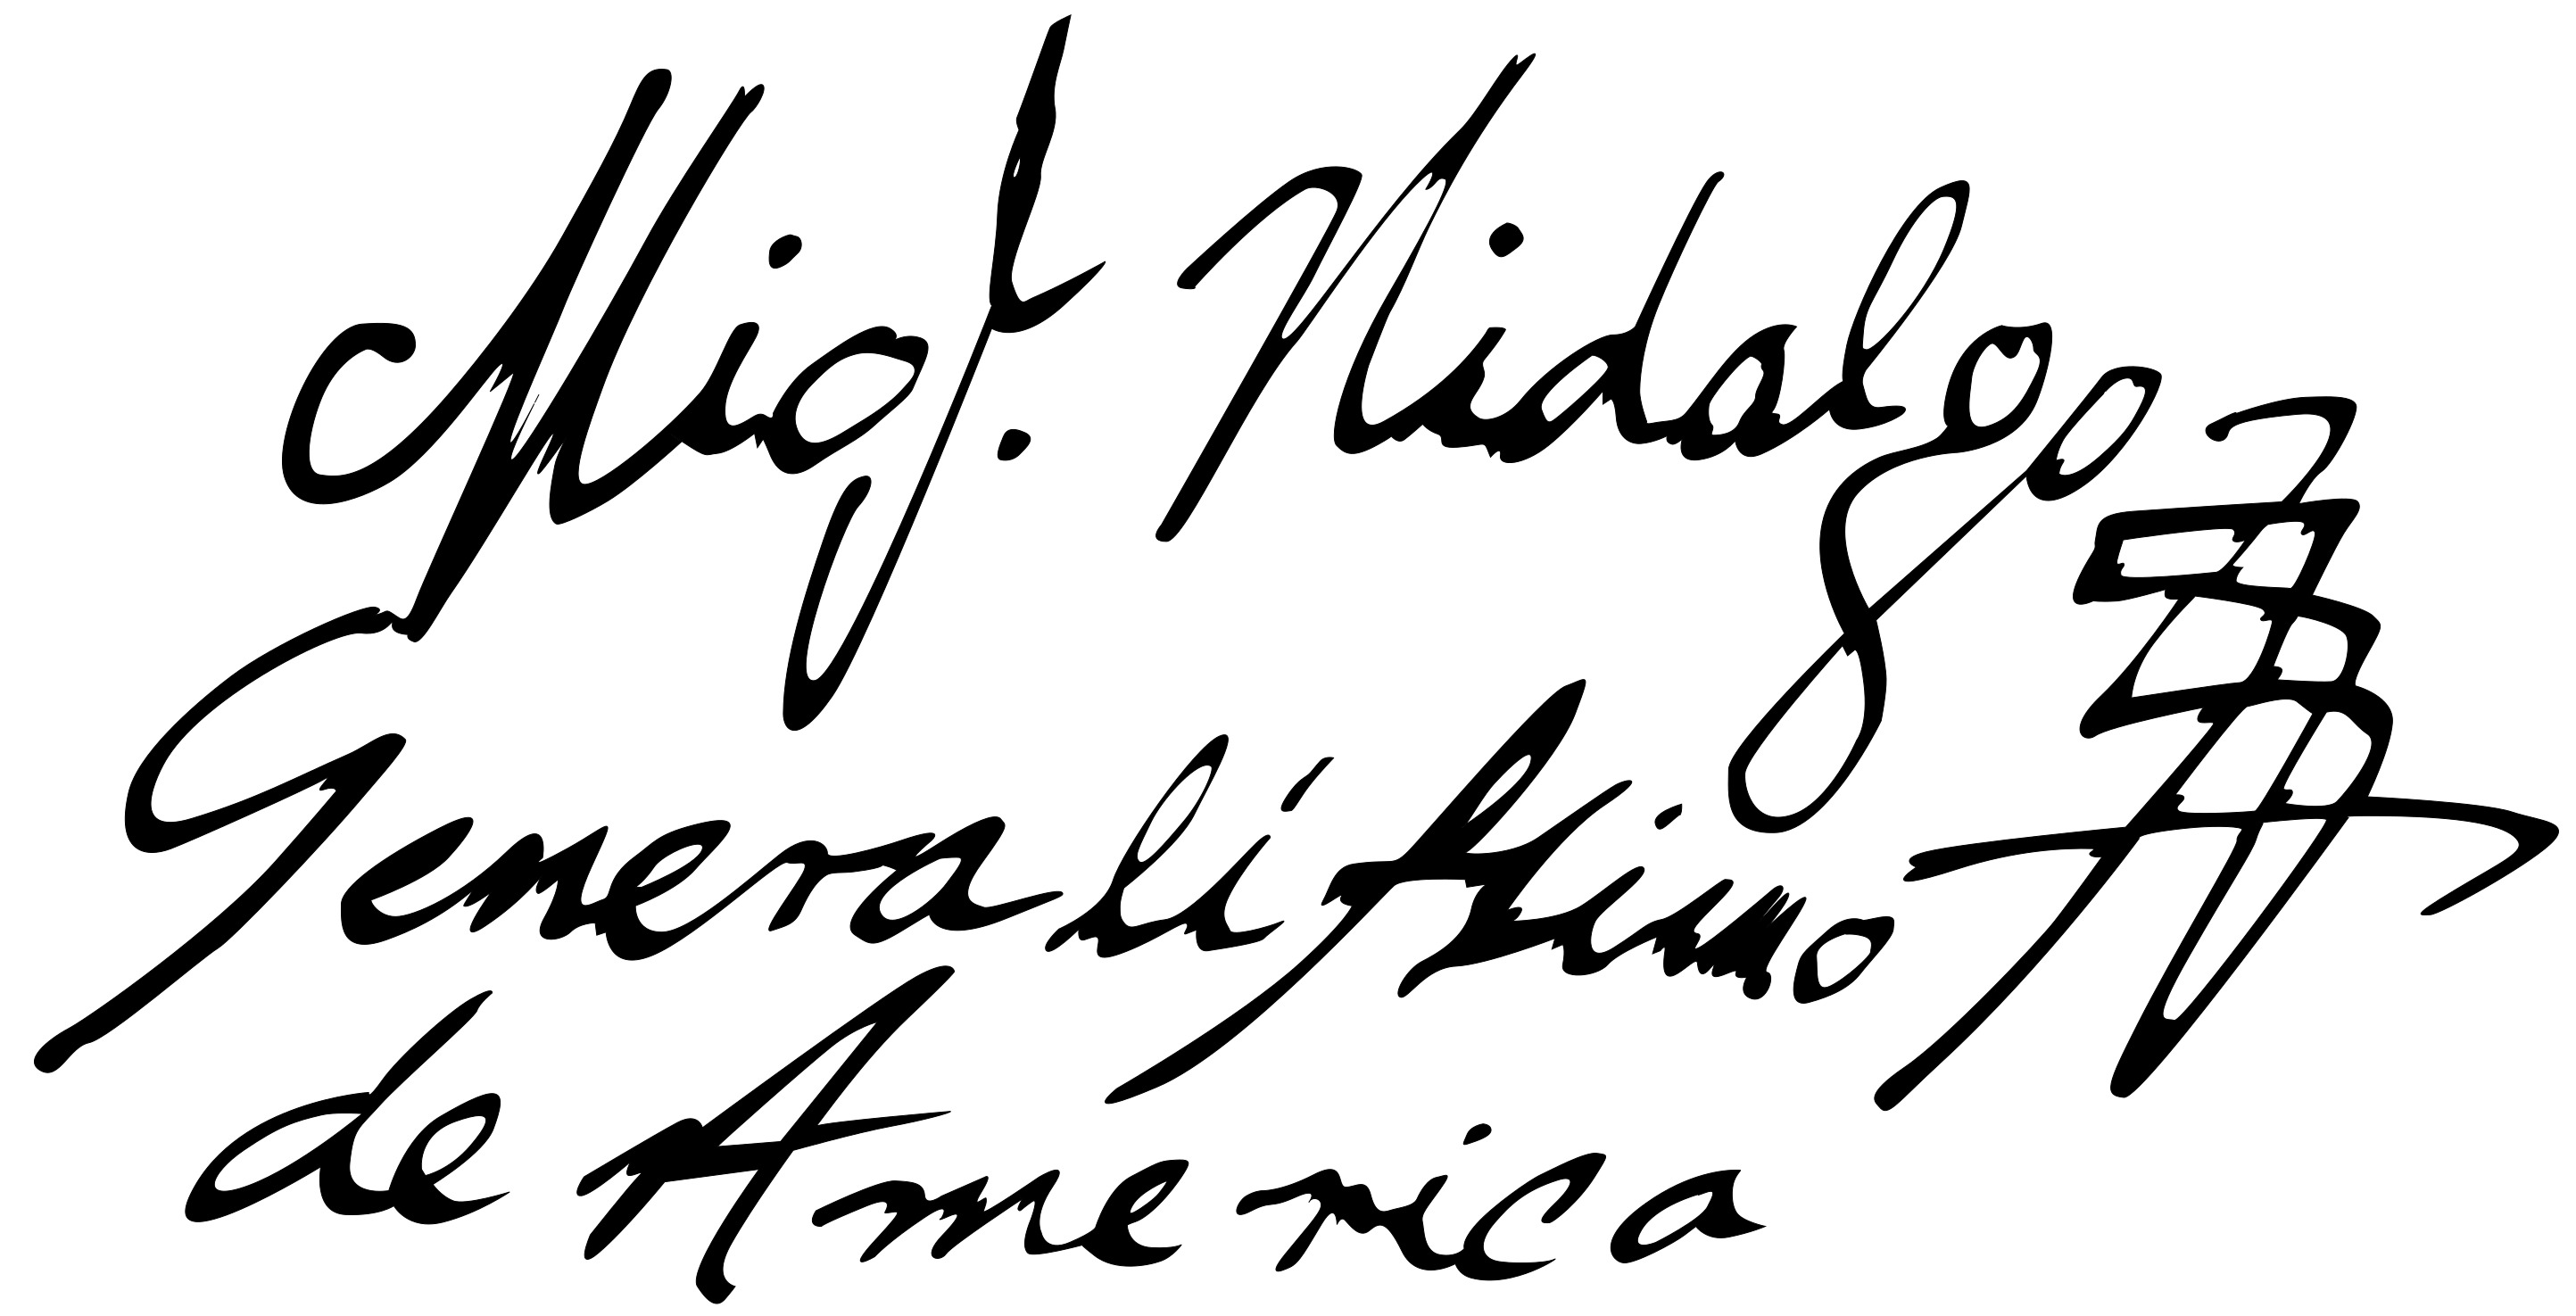
Signature of: miguel hidalgo y costilla